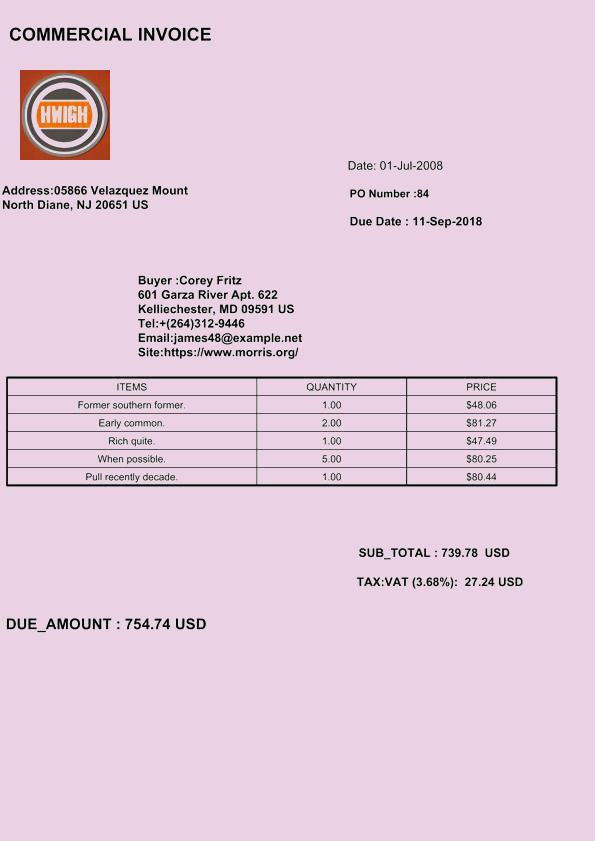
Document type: Invoice